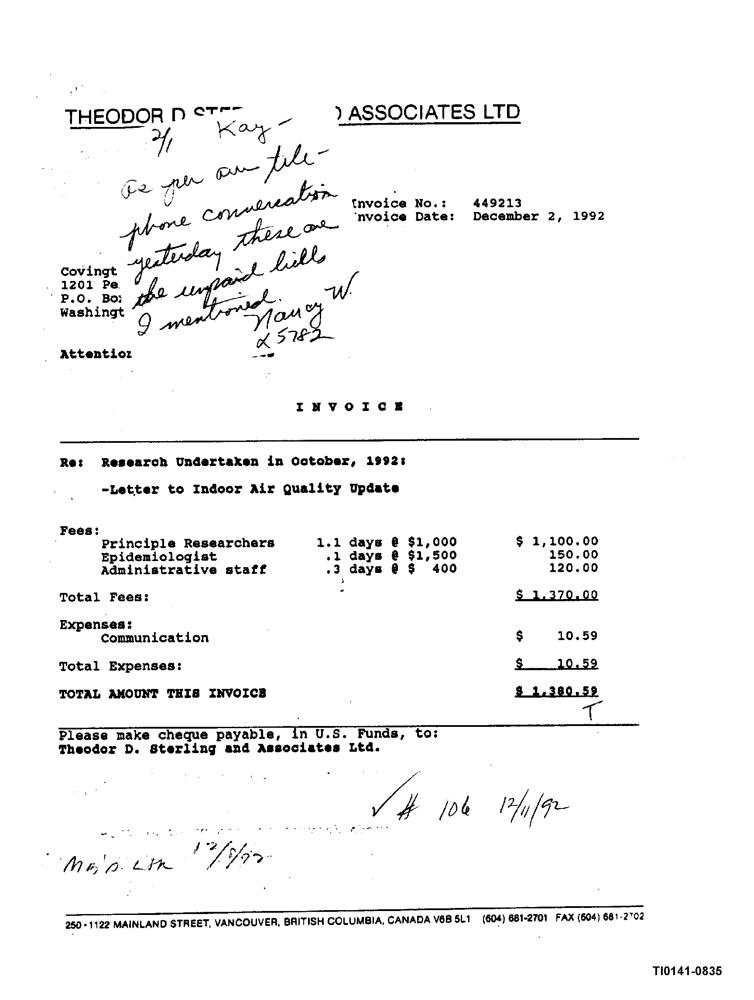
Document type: Invoice